Question: What is the potential diagnosis?
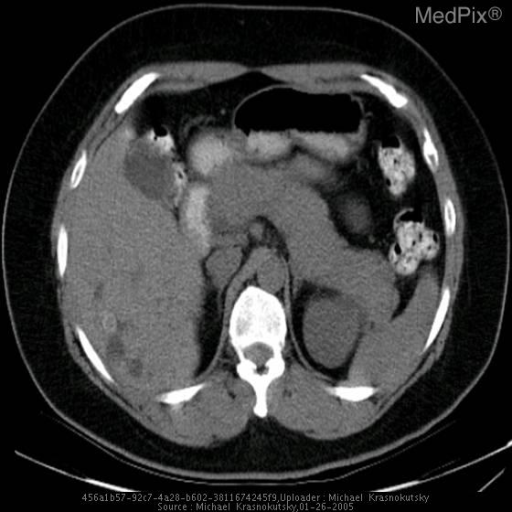
Answer: The possible diagnosis includes Biliary Cystadenoma or Cystadenocarcinoma
Caroli Disease
Cholangiocarcinoma
Primary Sclerosing Cholangitis
AIDS Cholangitis
Choledochal Cyst
Cholelithiasis
Metastases.